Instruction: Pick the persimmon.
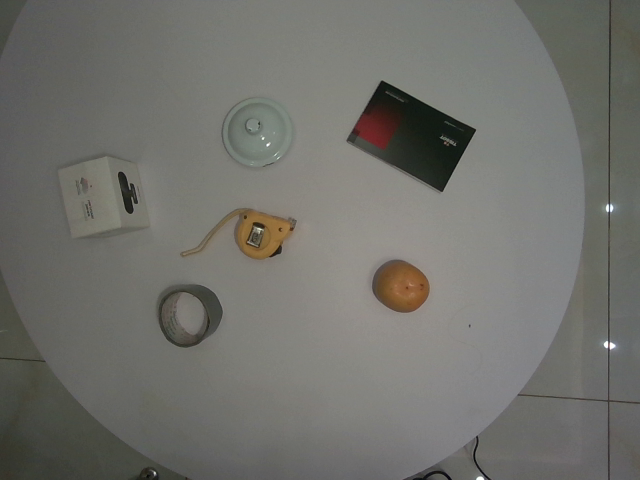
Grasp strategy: vertical